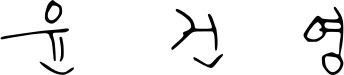
Signature of: youn kun young